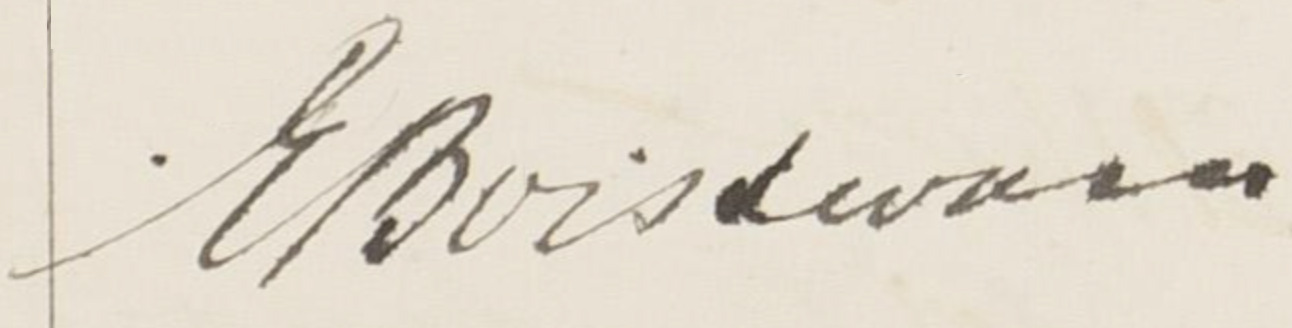
Signature of: elisabeth boissevain